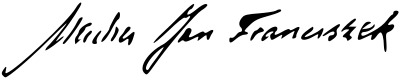
Signature of: jan macha